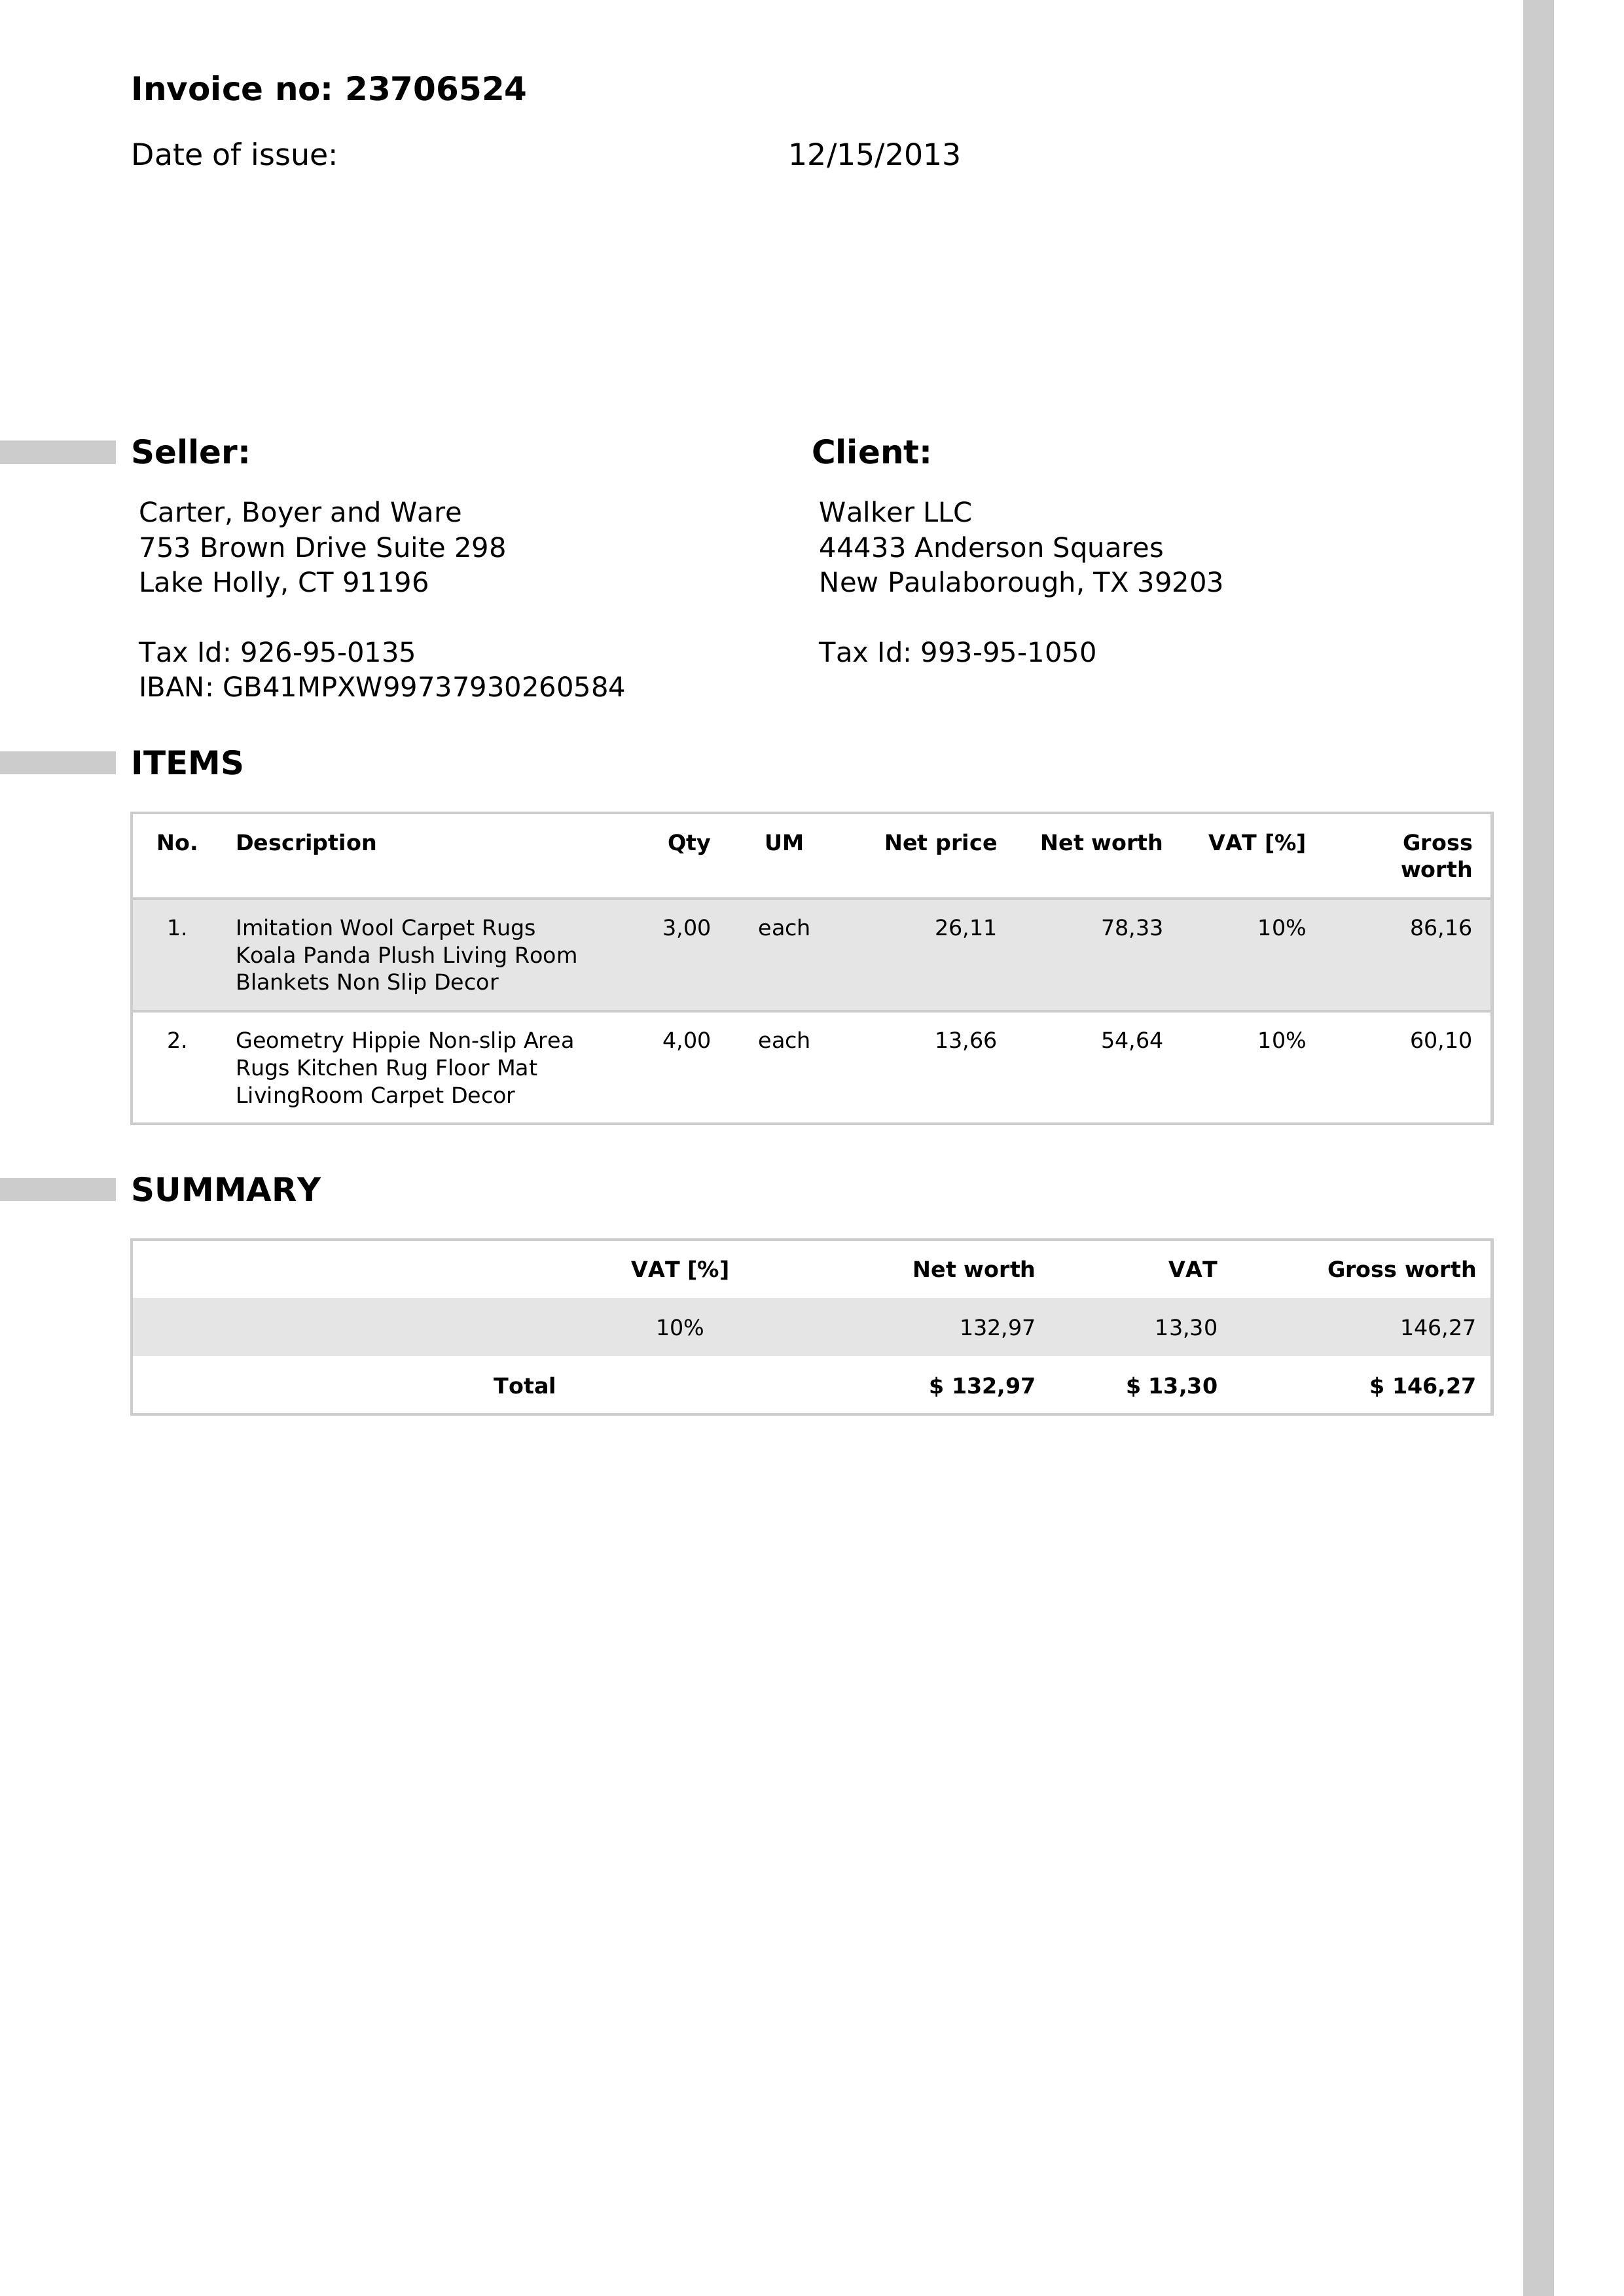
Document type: Invoice